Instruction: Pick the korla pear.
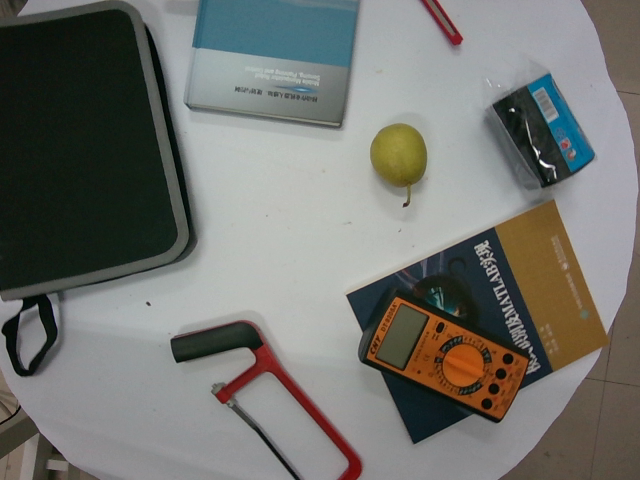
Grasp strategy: vertical